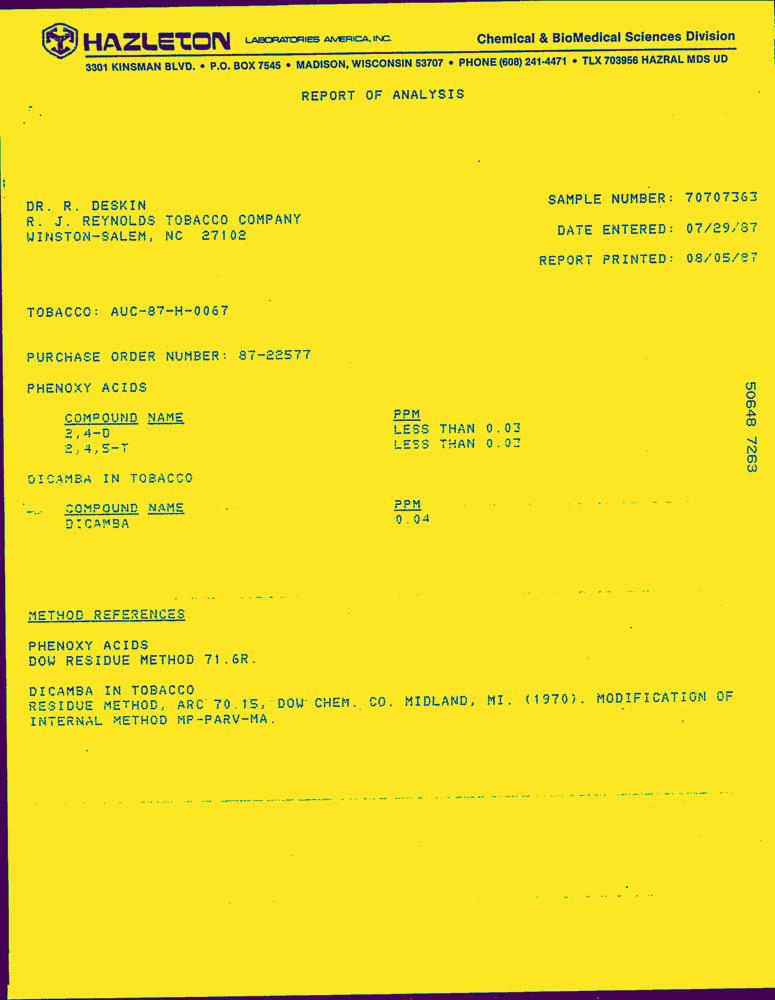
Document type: Letter-Doc